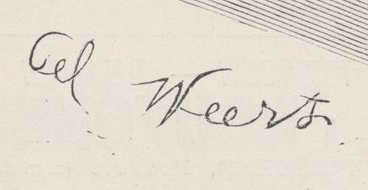
Signature of: jean joseph weerts